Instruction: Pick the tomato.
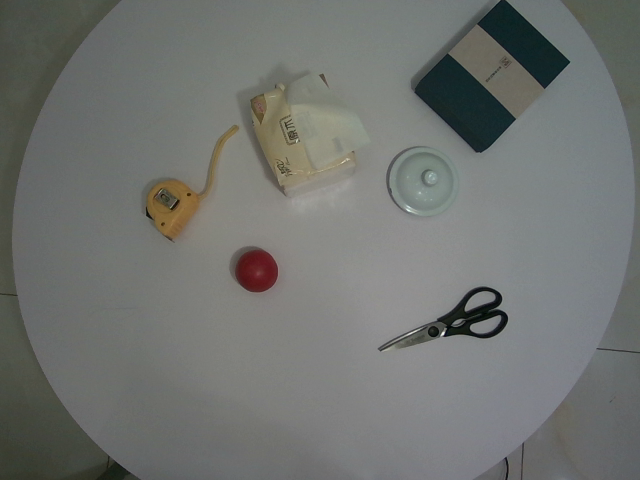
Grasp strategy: vertical